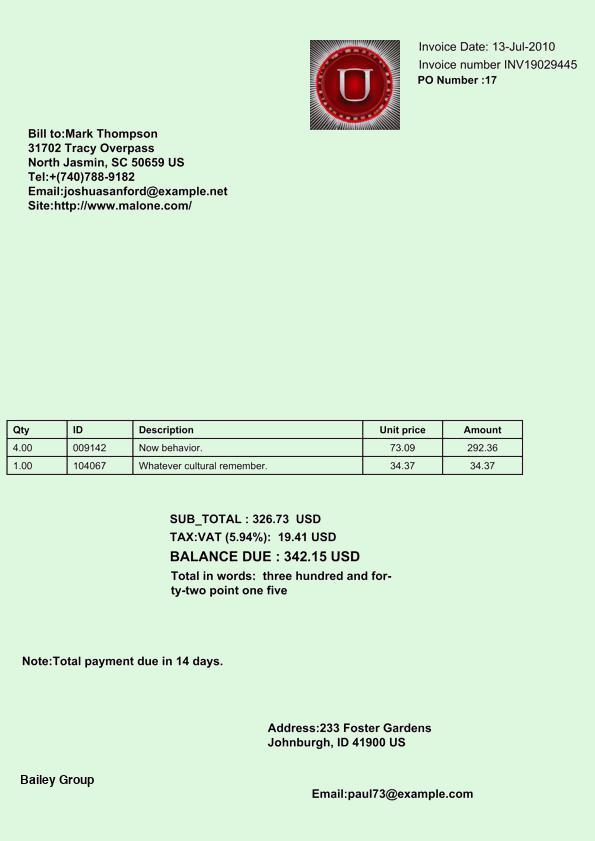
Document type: Invoice